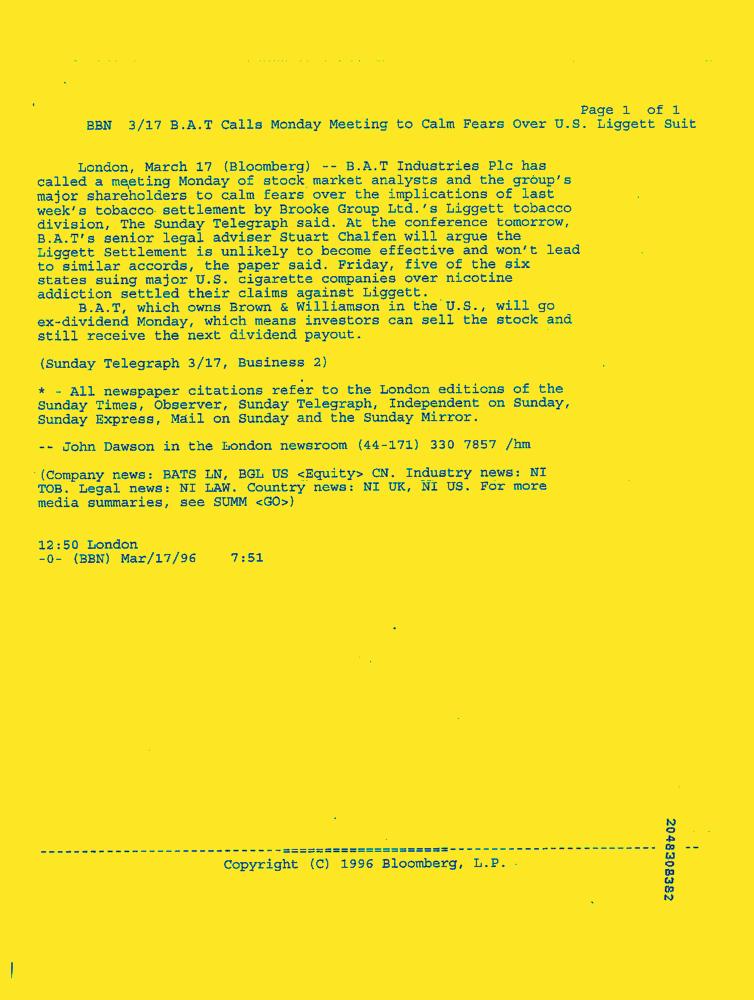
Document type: News-Article